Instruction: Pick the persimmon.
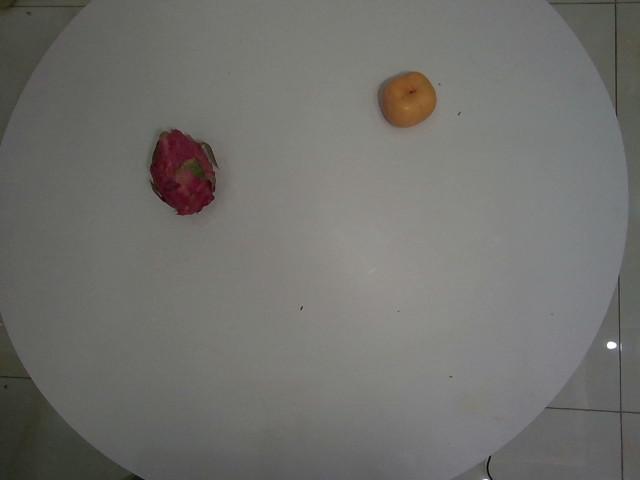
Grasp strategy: vertical